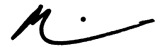
Signature of: michael tannousis